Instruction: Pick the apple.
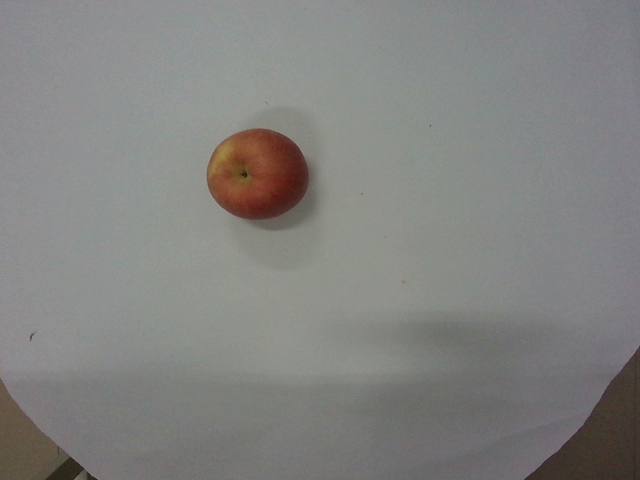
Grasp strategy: vertical